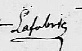
Signature of: pierre lafabrie